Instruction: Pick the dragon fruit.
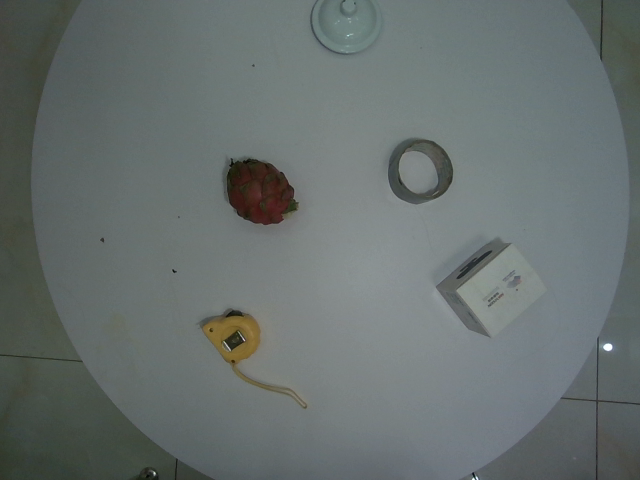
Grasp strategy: vertical